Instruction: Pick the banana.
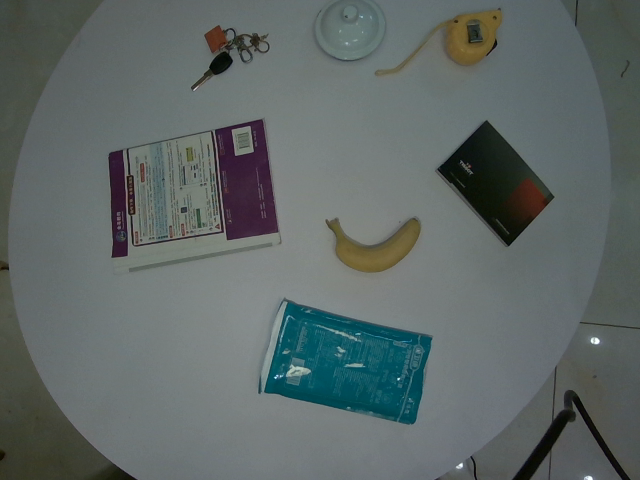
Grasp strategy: vertical